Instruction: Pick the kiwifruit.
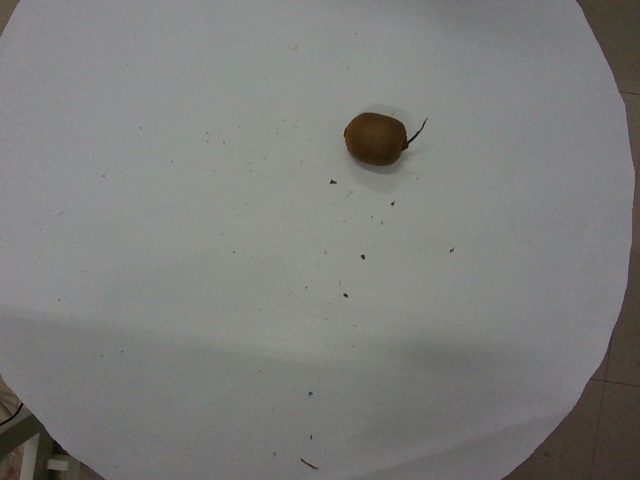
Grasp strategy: vertical